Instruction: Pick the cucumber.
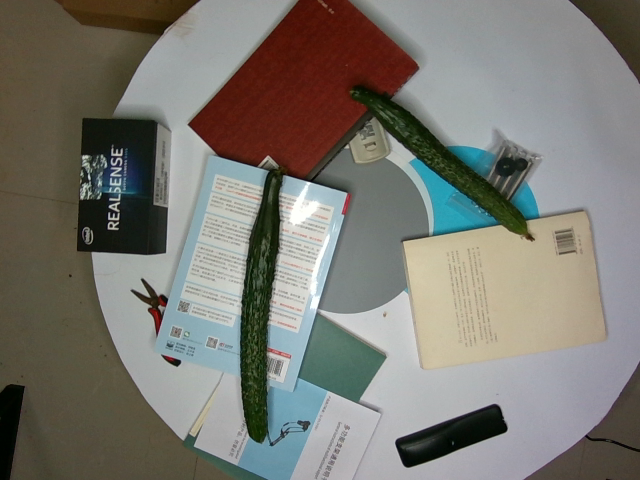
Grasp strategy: vertical